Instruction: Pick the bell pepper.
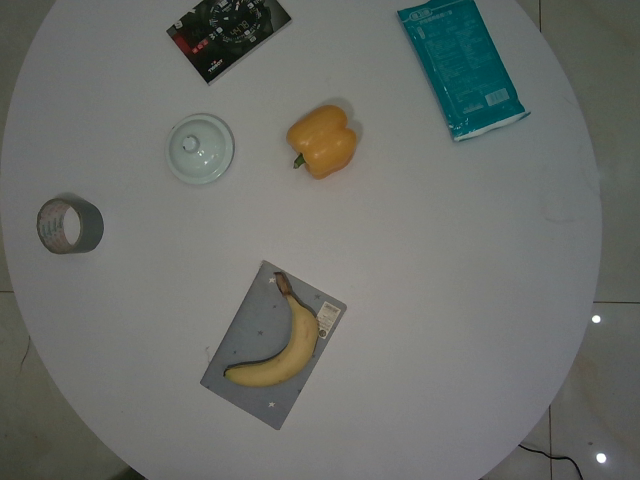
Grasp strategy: vertical